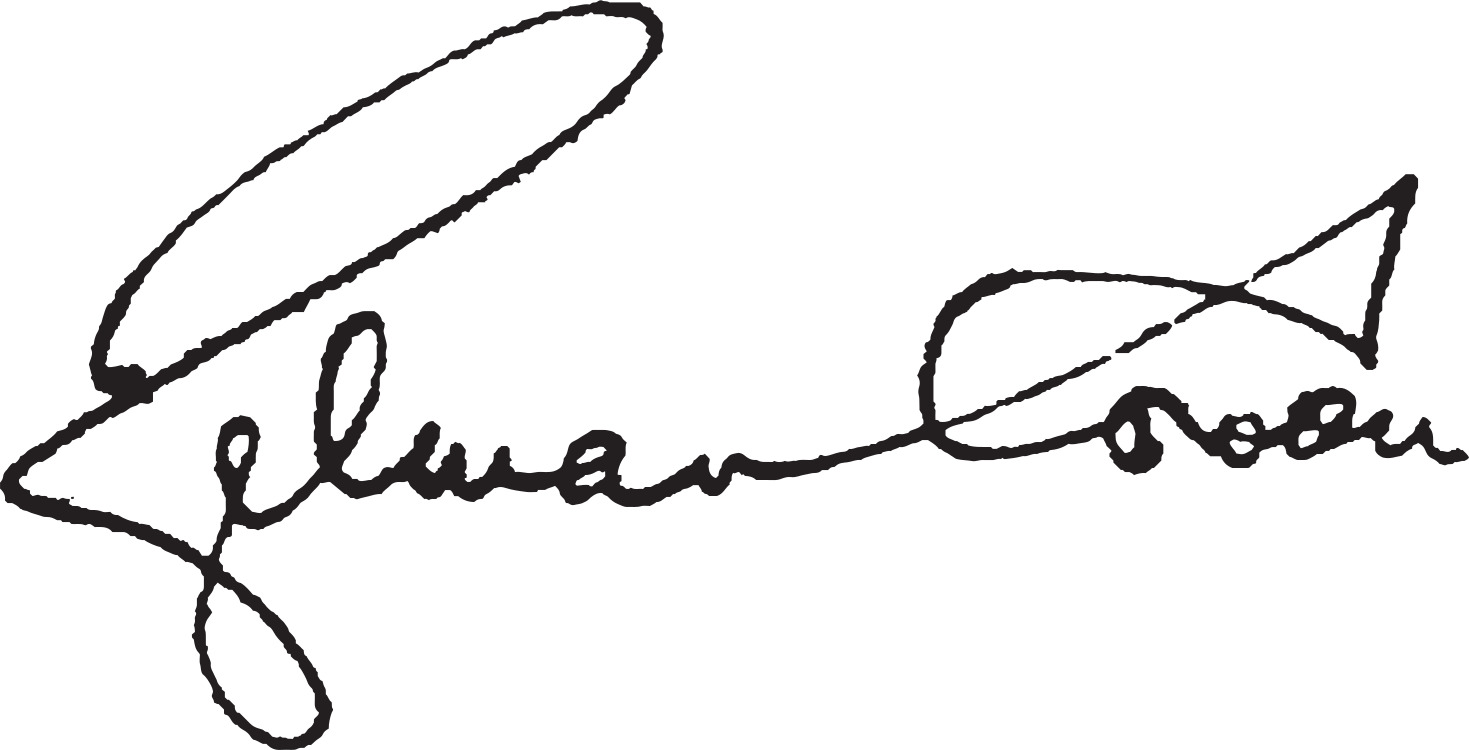
Signature of: zelman cowen